Question: Talk about the condition:
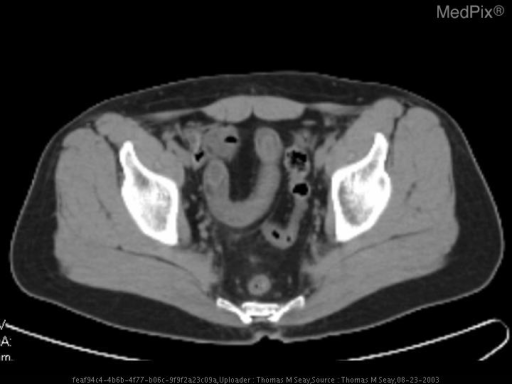
Answer: The disease is discussed as: Crohn’s disease, (aka “granulomatous” colitis, regional enteritis, granulomatous ileitis) is a transmural inflammatory bowel disease of unknown etiology, affecting the terminal ileum in the vast majority of affected patients.  Skip lesions may also occur, with eventual involvement of the colon in 70%. Initial presentation is in the teens or early twenties, with males and females equally affected. Onset may be insidious, with initial symptoms ranging from mild diarrhea and low grade fever, to more acute symptoms resembling appendicitis. The earliest macroscopic manifestation is apthoid ulceration of the gut mucosa with eventual enlargement of the ulcers and confluence thereof. Microscopically small granulomas resembling sarcoid granulomas are found, containing multinucleated giant cells of Langhans’ type. Interestingly, such granulomas are more frequently found in the lymph nodes draining the diseased segment, and less so in the segment itself.  Ultimate complete loss of mucosa, fibrosis and narrowing of the lumen is a common outcome. Associated inflammation leads to mass effect displacing or effacing structures in the right lower quadrant. Due to the transmural ulceration fistulization between adjacent loops of small bowel and the colon may be seen, as well as fistulization between the bladder, vagina, ureter, and skin.  The proximal small bowel, stomach, and esophagus may also be affected, in that decreasing order of frequency. Such proximal involvement, however, rarely occurs independent of terminal ileal involvement.

Previous studies of nuclear medicine inflammatory bowel imaging demonstrate good correlation between locale of uptake on In-111/WBC scanning and region of bowel affected, however Tc-99m HMPAO/WBC scanning has been shown to demonstrate better localization properties. Additionally, Tc-99m provides a lesser radiation dose to the spleen by virtue of its shorter half life (6hrs vs 67 hrs); thus it is preferred in the pediatric population. Finally, Tc-99mHMPAO/WBC results may be obtained as rapidly as within one hour after injection of the radiopharmaceutical. Should In-111/WBC scanning be done, however, initial imaging should be done at 4 hours rather than the typical 24 hour delay. This is because there will be shedding of leukocytes from the inflamed bowel and peristalsis will carry the labeled leukocytes distally, possibly resulting in inaccuracy in determining site of inflammation.

Use of  F-18 FDG PET scanning in the evaluation of inflammatory bowel disease is promising. In a study of 86 patients with suspected inflammatory bowel disease undergoing PET scanning followed by endoscopic confirmation PET was found to have a sensitivity of 98%, specificity of 83%, positive predictive value of 93%, and negative predictive value of 95%.